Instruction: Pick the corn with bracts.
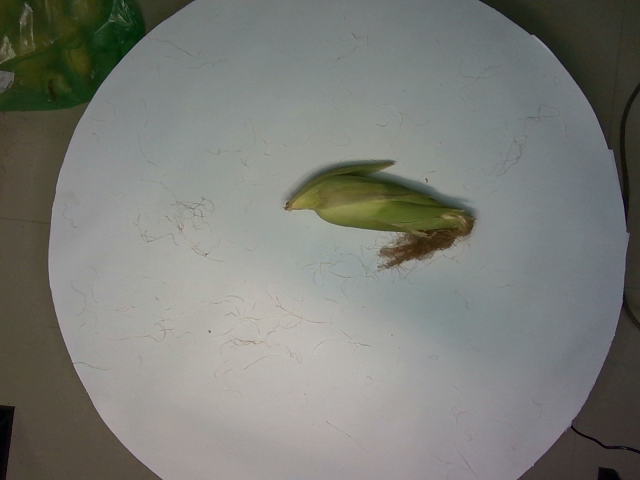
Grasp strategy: vertical